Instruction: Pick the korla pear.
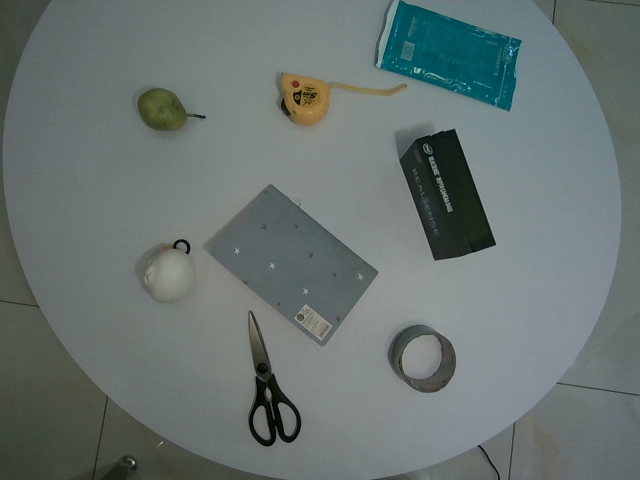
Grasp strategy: vertical